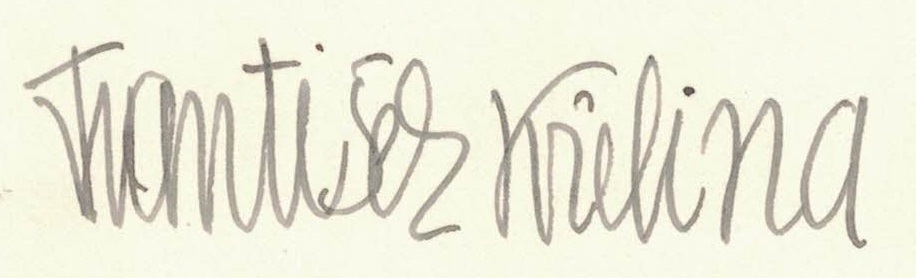
Signature of: františek křelina